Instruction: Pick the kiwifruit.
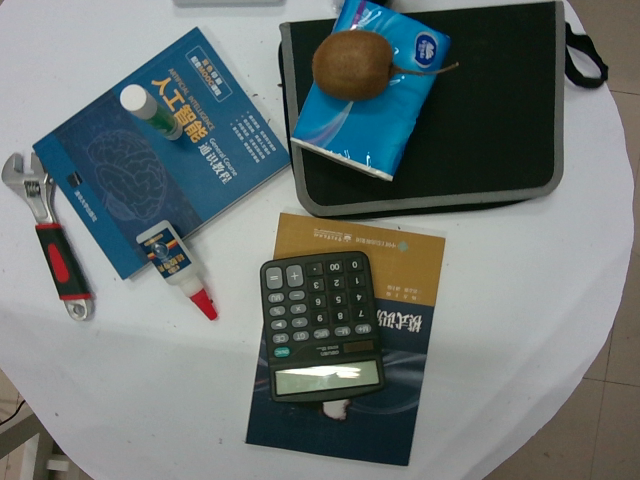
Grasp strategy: vertical